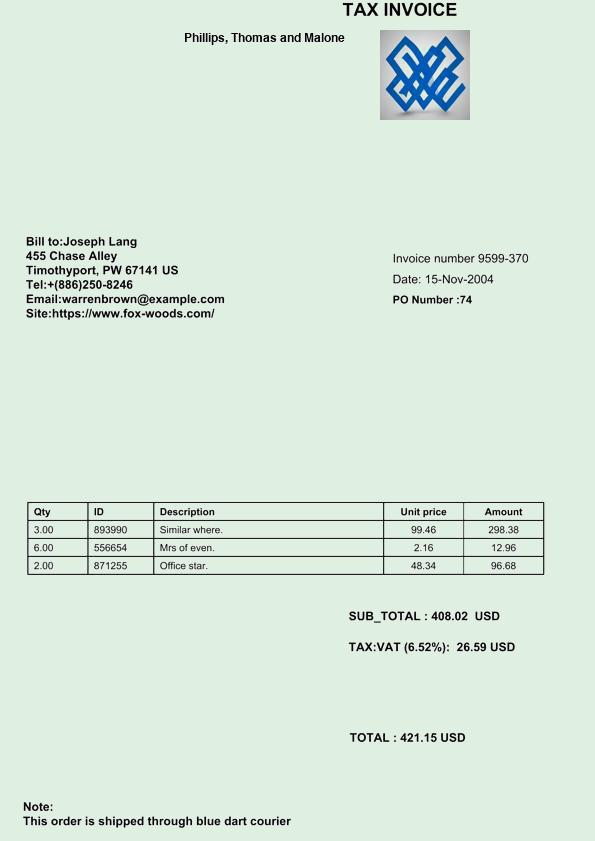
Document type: Invoice